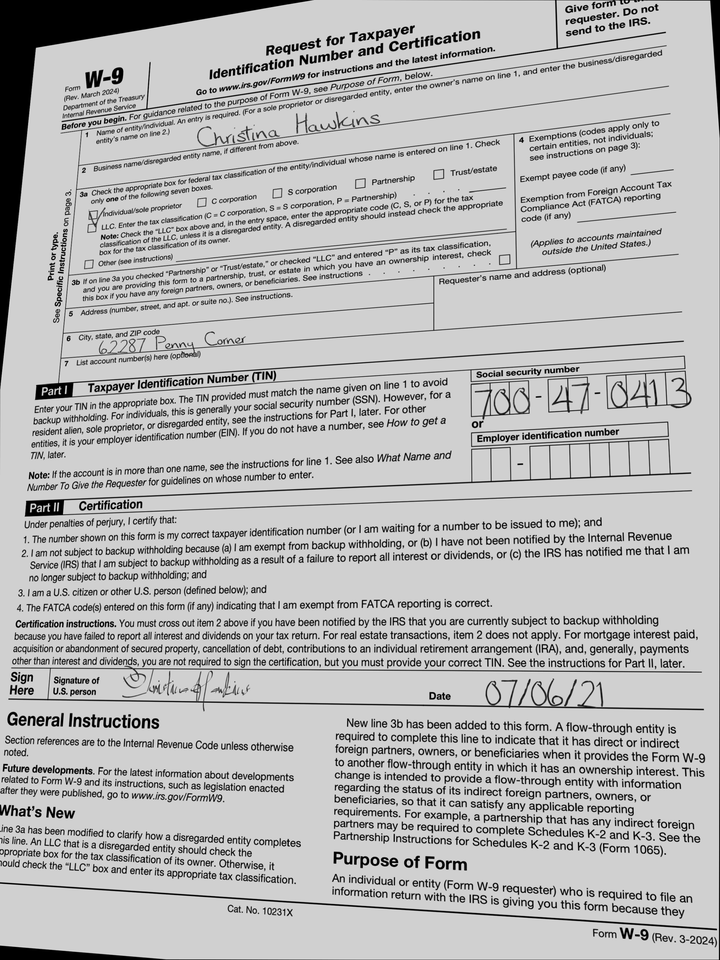
adr1: 62287 Penny Corner
cbx: yes
ssn: 700470413
enm: Christina Hawkins
sdt: 07/06/21